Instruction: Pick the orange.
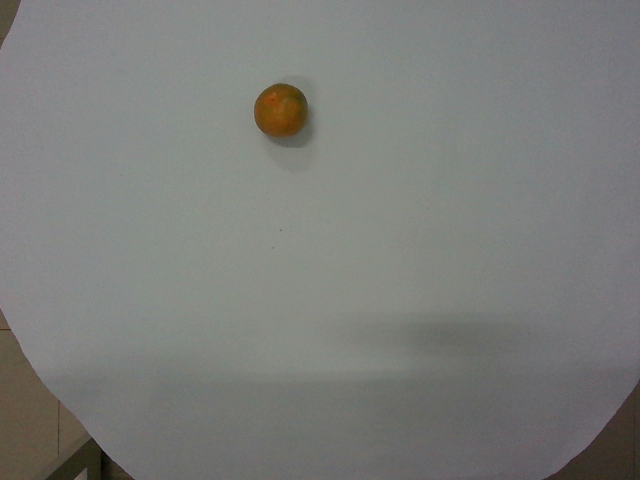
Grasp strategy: vertical